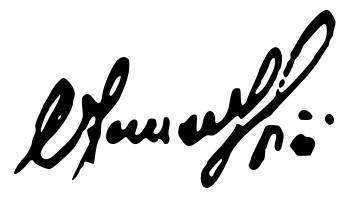
Signature of: stamat stamatov